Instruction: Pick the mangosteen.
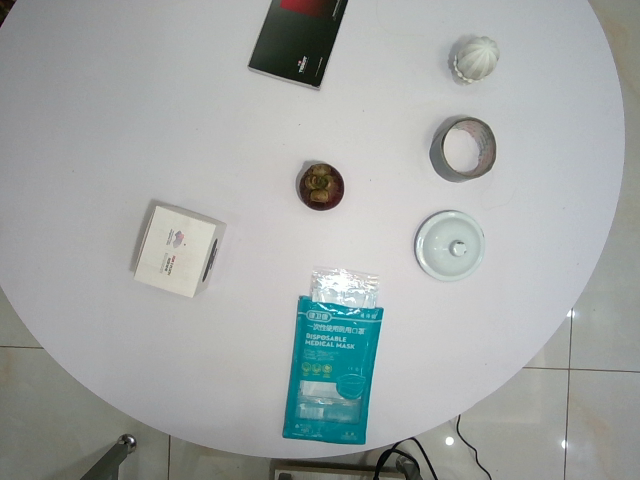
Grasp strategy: vertical